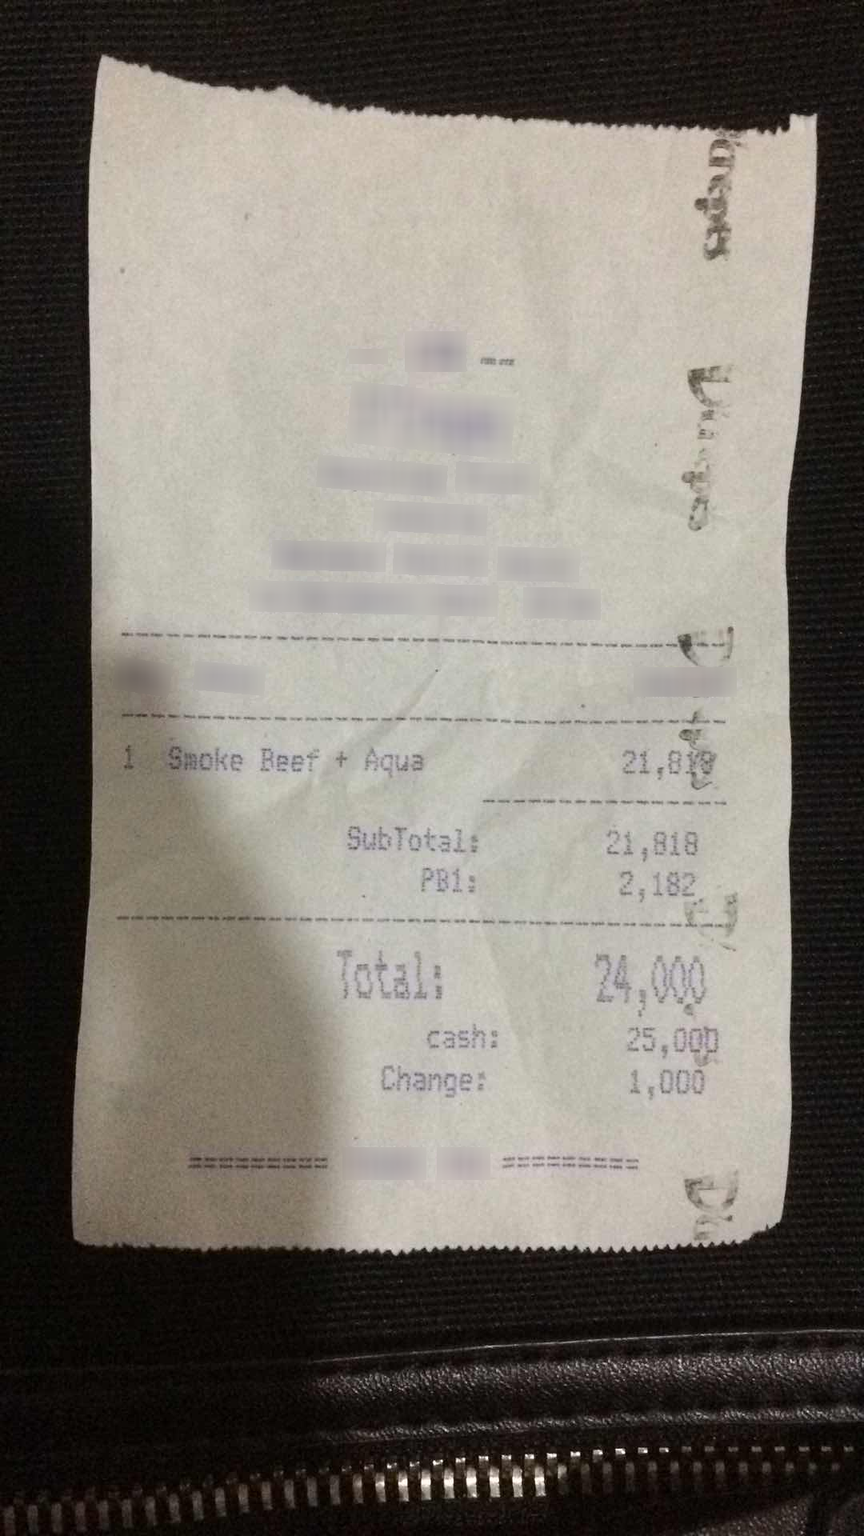
Extraction:
receipt: line_items: name: Smoke Beef + Aqua
price: 21,818
qty: 1
subtotal: 21,818
tax: 2,182
total: 24,000